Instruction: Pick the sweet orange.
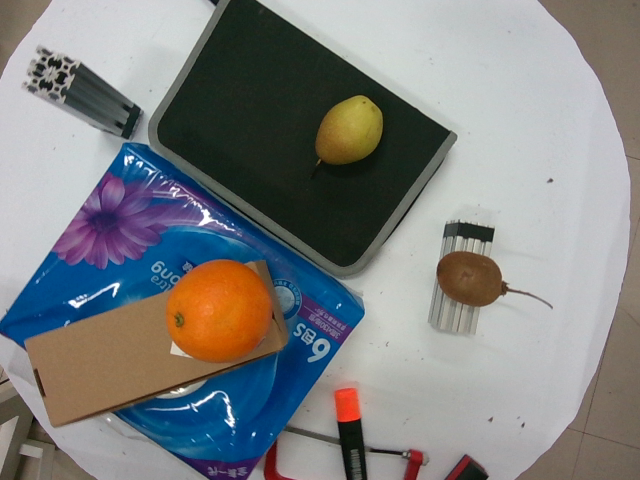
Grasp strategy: vertical